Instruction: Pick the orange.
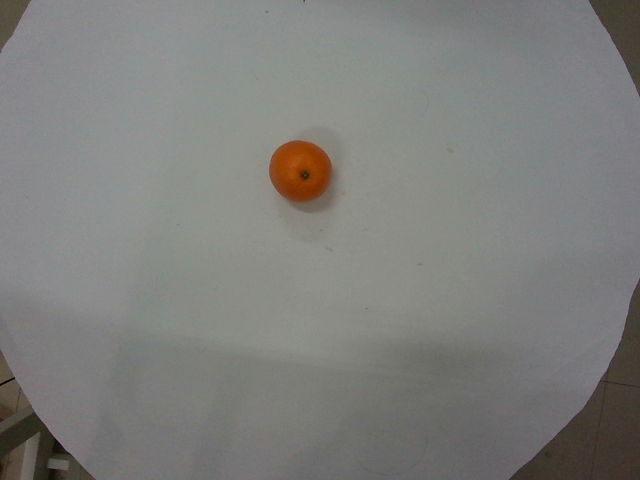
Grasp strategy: vertical